Question: Explain the disease:
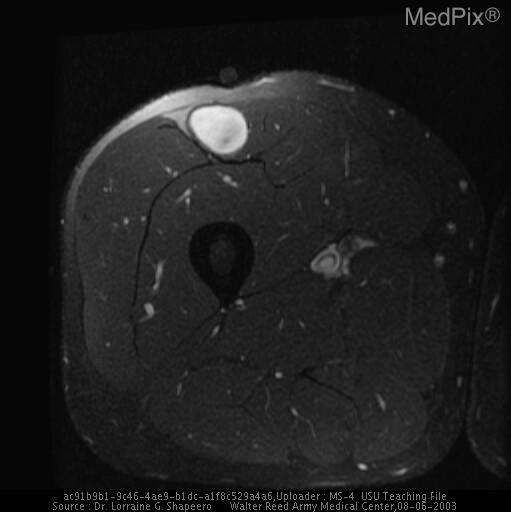
Answer: The disease is discussed as: Liposarcoma is second only to malignant fibrous histiocytoma as the most common malignant tumor of soft tissue. It occurs in both sexes with equal frequency and usually after the age of 40 years. It is found most often in the extremities. Pain is a late symptom related to the increasing mass size. Often the tumor grows slowly, but an occasional anaplastic tumor may grow rapidly. Physical examination reveals a mass with boundaries that may be ill defined. (Canale: Campbell's Operative Orthopaedics, 10th ed., Mosby, Inc 2003.).      On radiographs, the presence of radiolucent fat in liposarcomas suggests a more differentiated form whereas soft tissue density is more consistent with more aggressive forms. (Reznick: Diagnosis of Bone and Joint Disorders, 4th ed. W.B. Saunders Co. 2002). On T1-weighted MR images, differentiatied liposarcomas show extensive areas of high signal intensity consistent with their fat content. Areas of low signal intensity and septae in lipomatous tumors suggest more aggressive lesions.  On T2-weighted MR images with fat saturation, less differentiated liposarcomas show areas of high signal intensity whereas the differentiated fat is low signal intensity. Contrast-enhanced MRI shows enhancement of the more malignant regions of the liposarcoma.  At MRI, the myxoid areas of myxoid liposarcoma characteristically show high signal intensity areas on T2-weighted images that do not enhance after contrast. (Shapeero: Dynamic contrast-enhanced MR imaging for soft tissue sarcomas. in Seminars in Musculoskeletal Radiology, Vol.3 No.2, 1999)     At gross pathology, liposarcomas are large and lobulated and many are encapsulated.  At histology, liposarcomas are divided into  well-differentiated, myxoid, round cell, pleomorphic and dedifferentiated subtypes varying from the low-grade malignant type (well-differentiated)  to myoid subtype of intermediate grade and the pleomorphic, round cell, and dedifferentiated of higher grades. Metastases occurs in approximately 50% of patients and 5-year survival rate of approximately 60%.